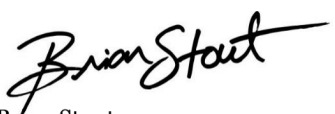
Signature of: brian stout